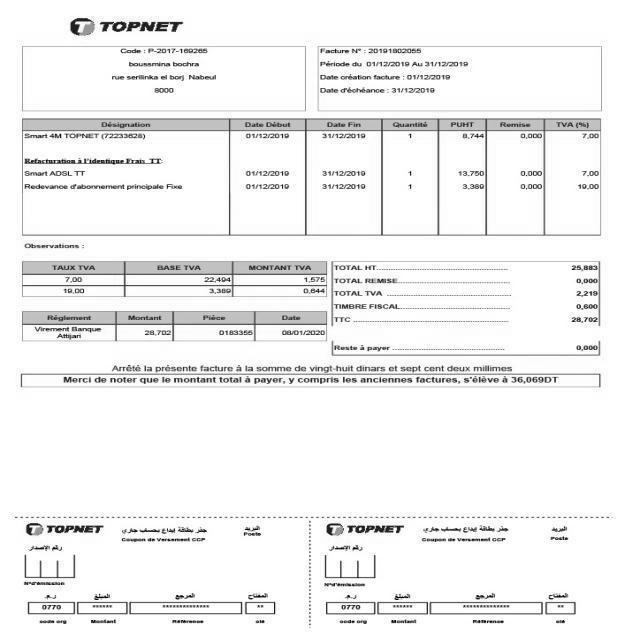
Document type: Invoice